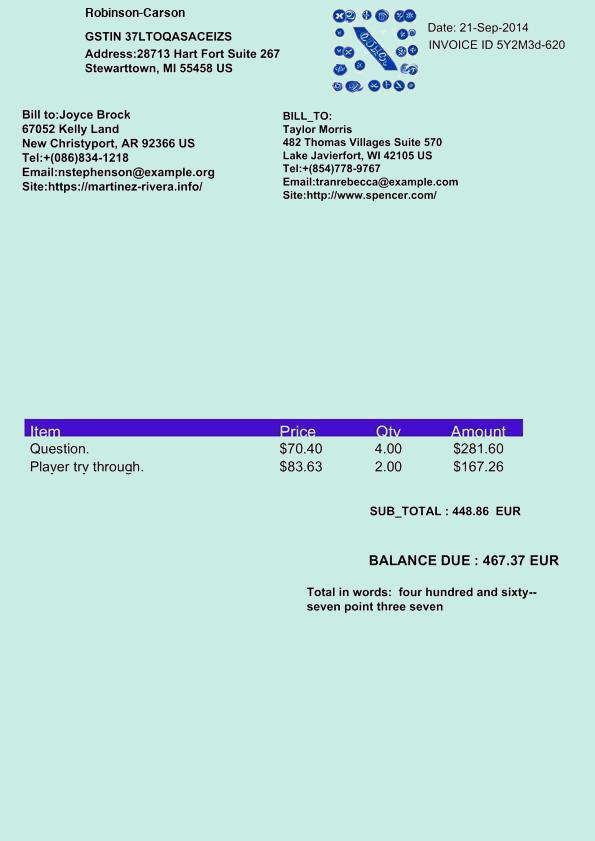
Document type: Invoice